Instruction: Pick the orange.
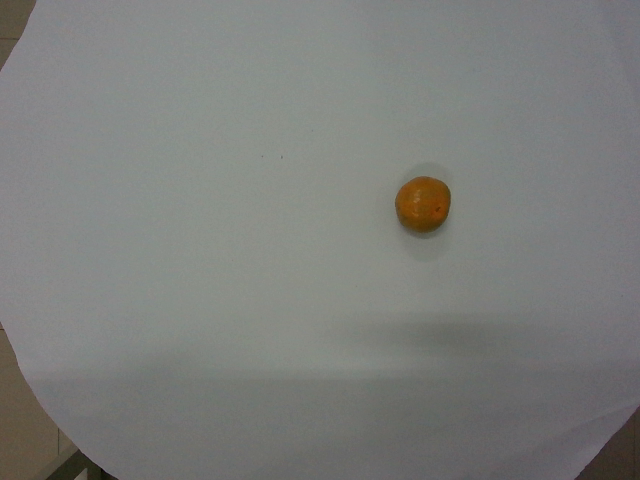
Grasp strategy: vertical